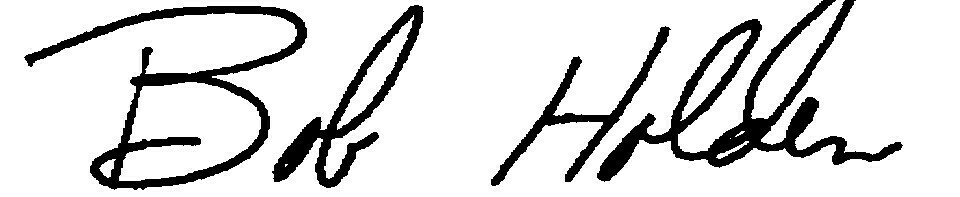
Signature of: bob holden